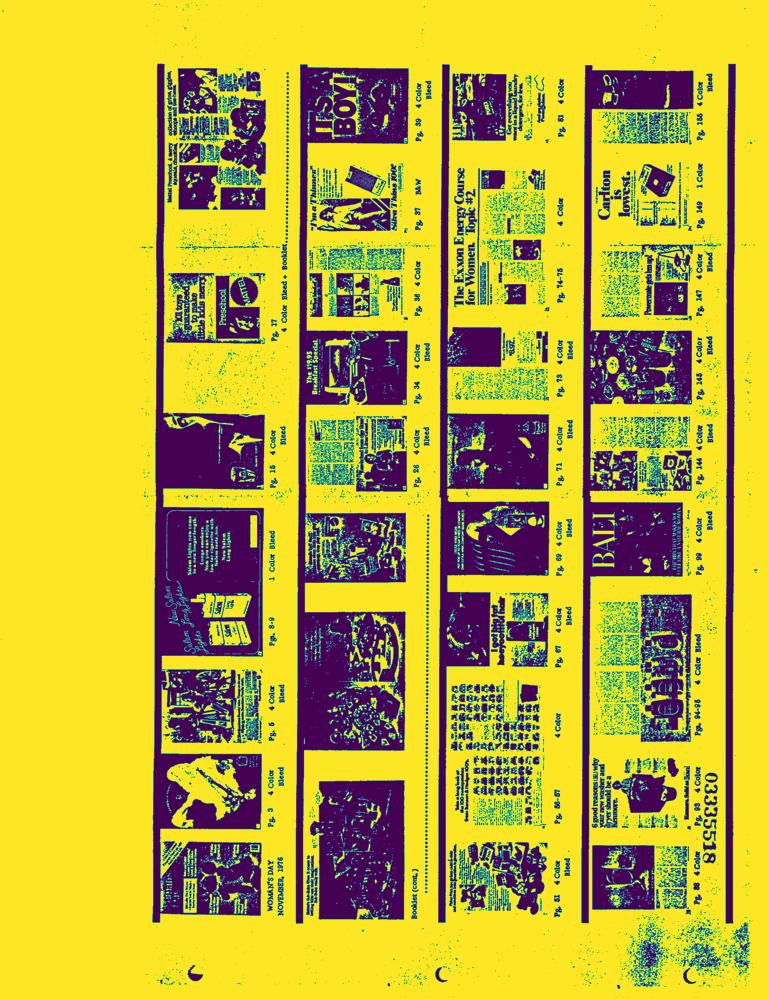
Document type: AD